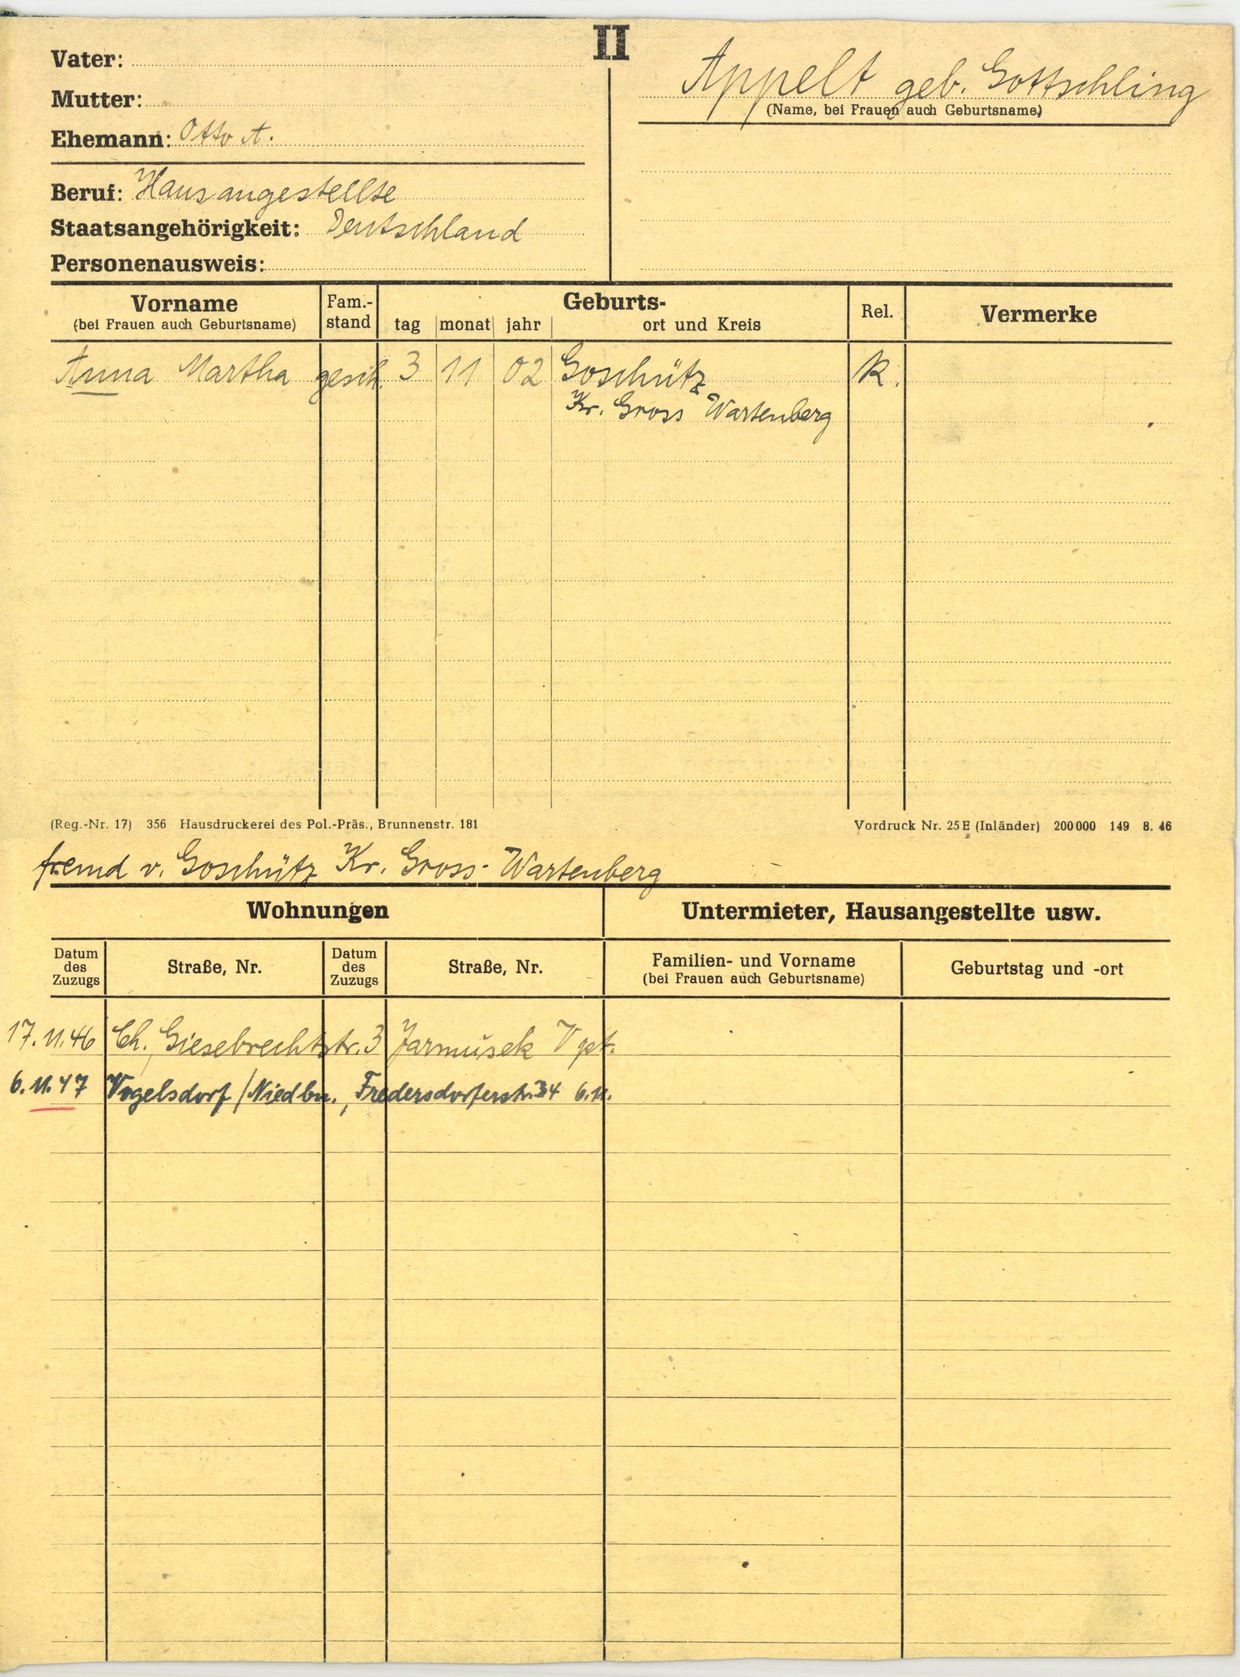
Appelt geb. Gottschling